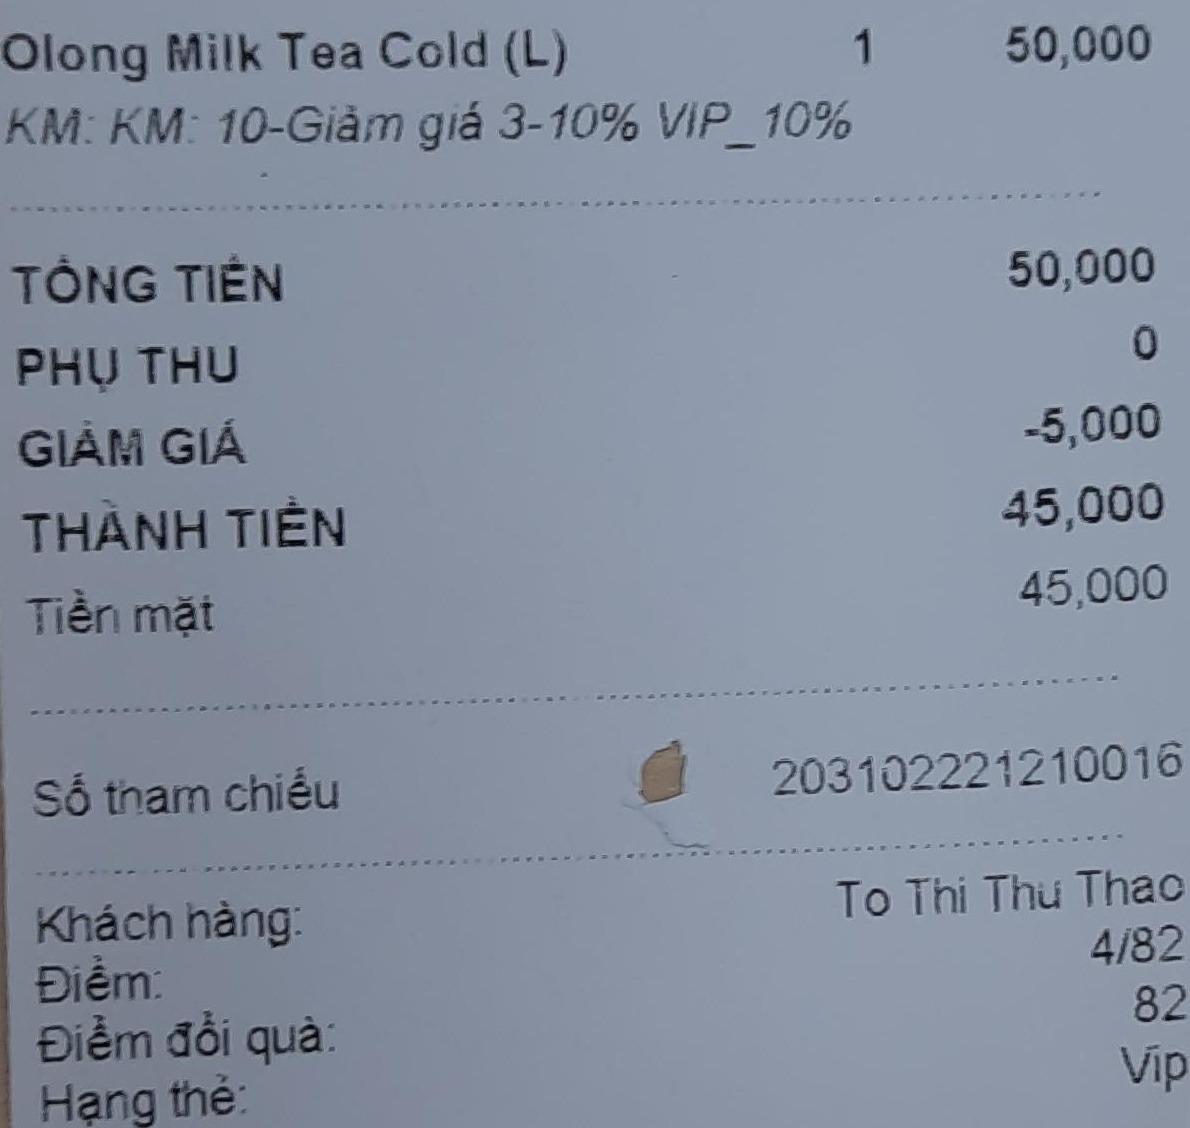
<table>
<tr>
<td>Olong Milk Tea Cold(L)</br>KM:KM: 10-Giảm giá 3-10% VIP_10%</td>
<td>1</td>
<td>55,000</td>
</tr>
</table>

TỔNG TIỀN 50,000
PHỤ THU 0
GIẢM GIÁ -5,000
THÀNH TIỀN 45,000
Tiền mặt 45,000

Số tham chiếu 203102221210016

Khách hàng: To Thi Thu Thao
Điểm: 4/82
Điểm đổi quà: 82
Hạng thẻ: Vip